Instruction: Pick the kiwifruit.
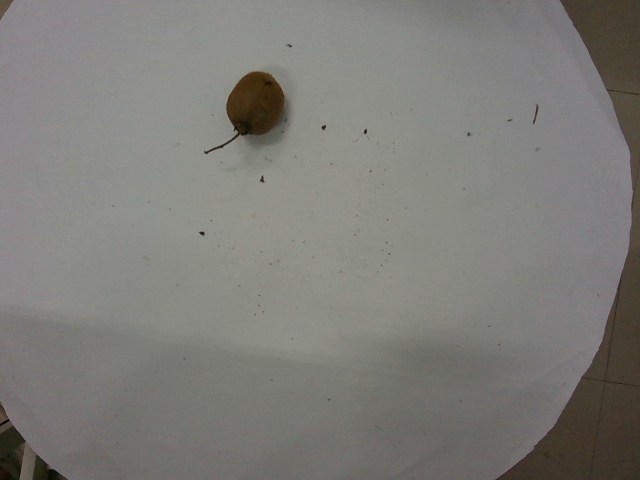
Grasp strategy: vertical